Question: What is the name of the tenant mentioned in the document?
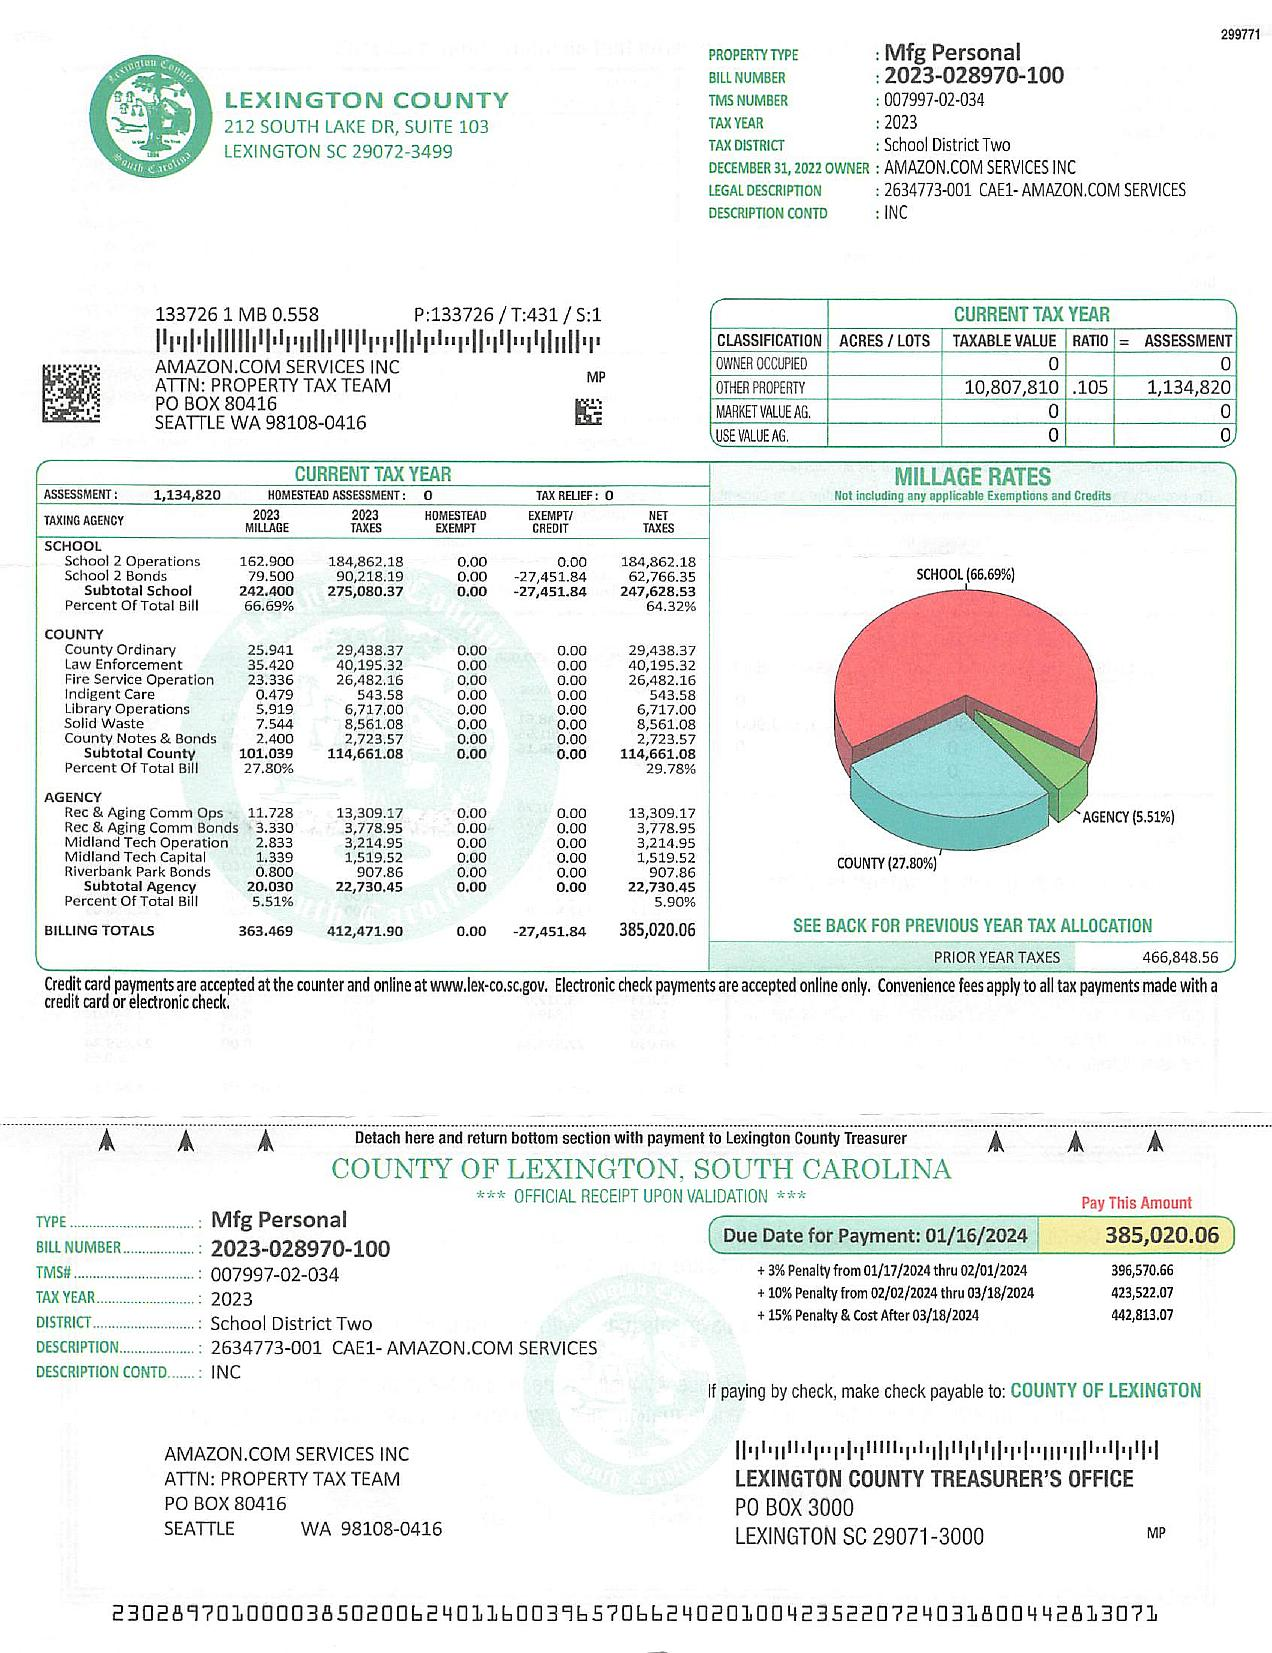
Answer: "amazon.com services inc"